Question: Explain the disease:
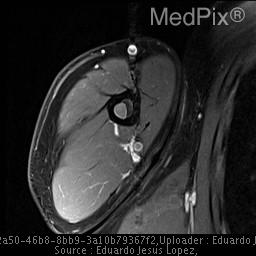
Answer: The disease is discussed as: Fibrous dysplasia is a skeletal developmental anomaly of the bone-forming mesenchyme that manifests as a defect in osteoblastic differentiation and maturation. It is a nonhereditary disorder of unknown cause.

In fibrous dysplasia, the medullary bone is replaced by fibrous tissue, which appears radiolucent on radiographs, with the classically described ground-glass appearance. Trabeculae of woven bone contain fluid-filled cysts that are embedded largely in collagenous fibrous matrix, which contributes to the generalized hazy appearance of the bone. Fibrous dysplasia was found to affect males and females equally, but it was 50% more prevalent in the maxilla.

The following 4 disease patterns are recognized: Monostotic form, Polyostotic form, Craniofacial form and Cherubism

Monostotic Fibrous Dysplasia. Approximately 70-80% of fibrous dysplasias are monostotic. This form most frequently occurs in the rib (28%), femur (23%), tibia or craniofacial bones (10-25%), humerus, and vertebrae, in decreasing order of frequency.

This form may present with pain or a pathologic fracture in patients aged 10-70 years, but this form most frequently occurs in those aged 10-30 years. The degree of bone deformity of the monostotic form is relatively less severe than that of the polyostotic type. No clearly documented evidence supports conversion of the monostotic form to the polyostotic form.

Fibrous dysplasia may be associated with endocrinopathies in 2-3% of cases; these include precocious puberty in girls, hyperthyroidism, hyperparathyroidism, acromegaly, diabetes mellitus, and Cushing syndrome. McCune-Albright syndrome may be associated with hyperthyroidism and, hence, exophthalmos.

Radiological findings:
The usual appearance of fibrous dysplasia includes a lucent lesion in the diaphysis or metaphysis, with endosteal scalloping and with or without bone expansion and the absence of periosteal reaction. Usually, the matrix of the lucency is smooth and relatively homogeneous; classically, this finding is described as a ground-glass appearance. Irregular areas of sclerosis may be present with or without calcification. The lucent lesion has a thick sclerotic border and is called the rind sign.

Follow-up:
Malignant degeneration, Estimated frequency is 0.4-1%.
The interval from the diagnosis of fibrous dysplasia to the development of malignancy varies and is usually years or decades.
Most often, skull and facial bones undergo malignant change in monostotic disease, whereas femoral and facial bones undergo malignant change in polyostotic disease.
Osteosarcoma and fibrosarcoma are the most common tumors. Chondrosarcomas occur less frequently.
Radiographic features suggestive of malignant degeneration include a rapid increase in the size of the lesion and a change from a previously mineralized bony lesion to a lytic lesion. Clinical findings of increasing pain and an enlarging soft-tissue mass suggest malignant change.

Metabolic changes, Hypophosphatemic rickets and osteomalacia have been noted in patients with fibrous dysplasia.
One hypothesis to explain the associated metabolic disorder suggests that lesions such as fibrous dysplasia synthesize phosphaturic hormone.